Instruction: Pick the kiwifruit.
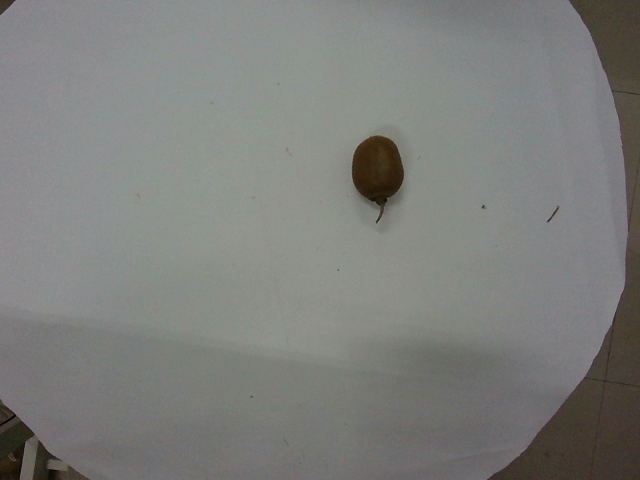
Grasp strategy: vertical